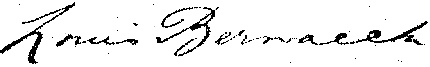
Signature of: louis bernacchi